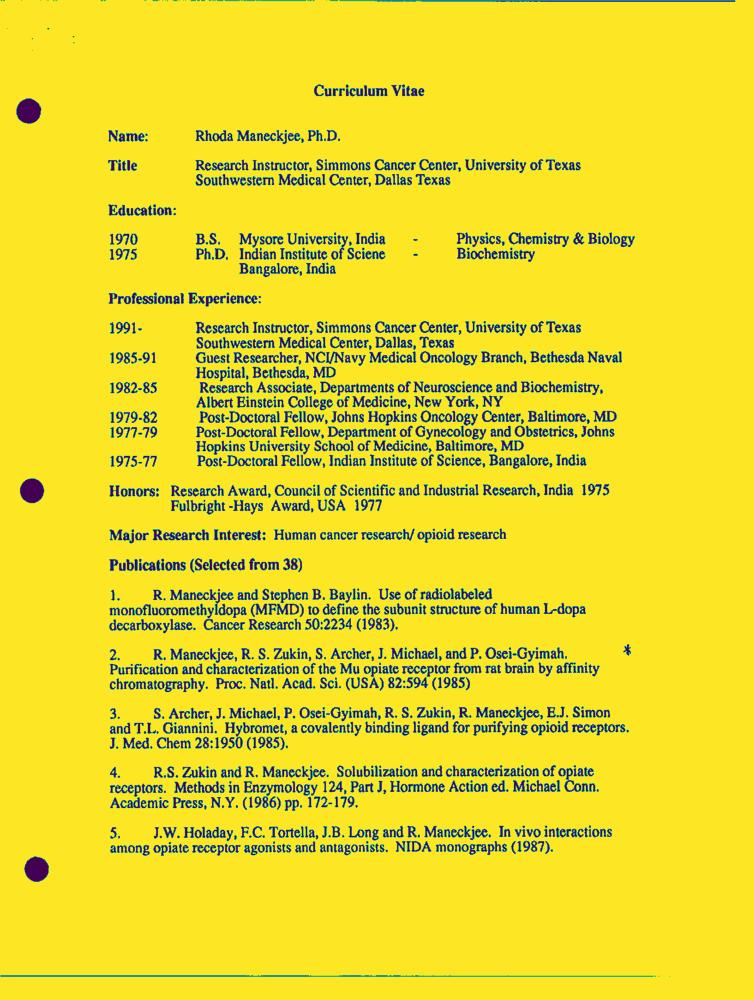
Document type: Resume-Doc